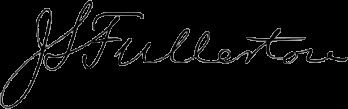
Signature of: joseph scott fullerton